Question: What could the diagnosis suggest?
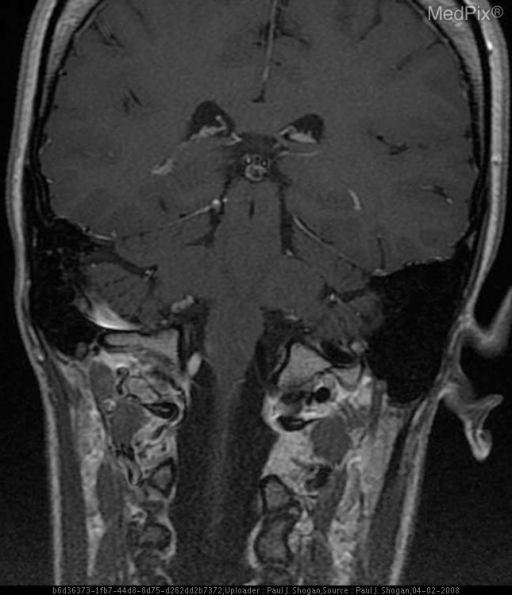
Answer: The possible diagnosis includes Dissection
Racemose Capillary Telangiectasia.